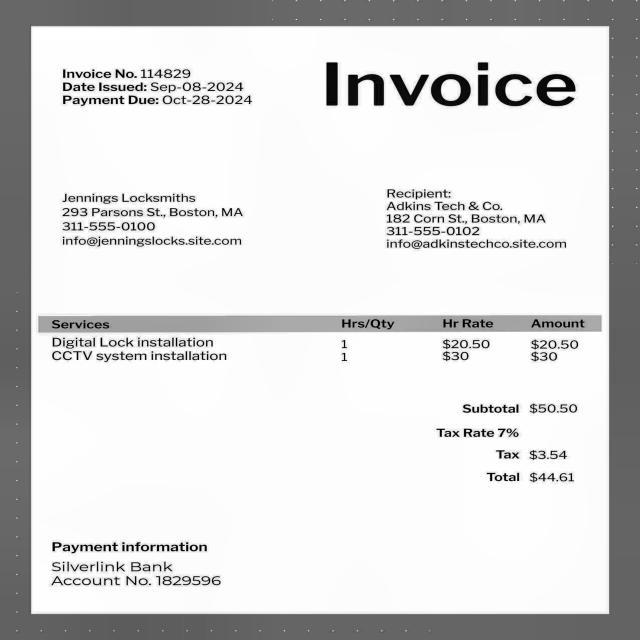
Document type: Invoice